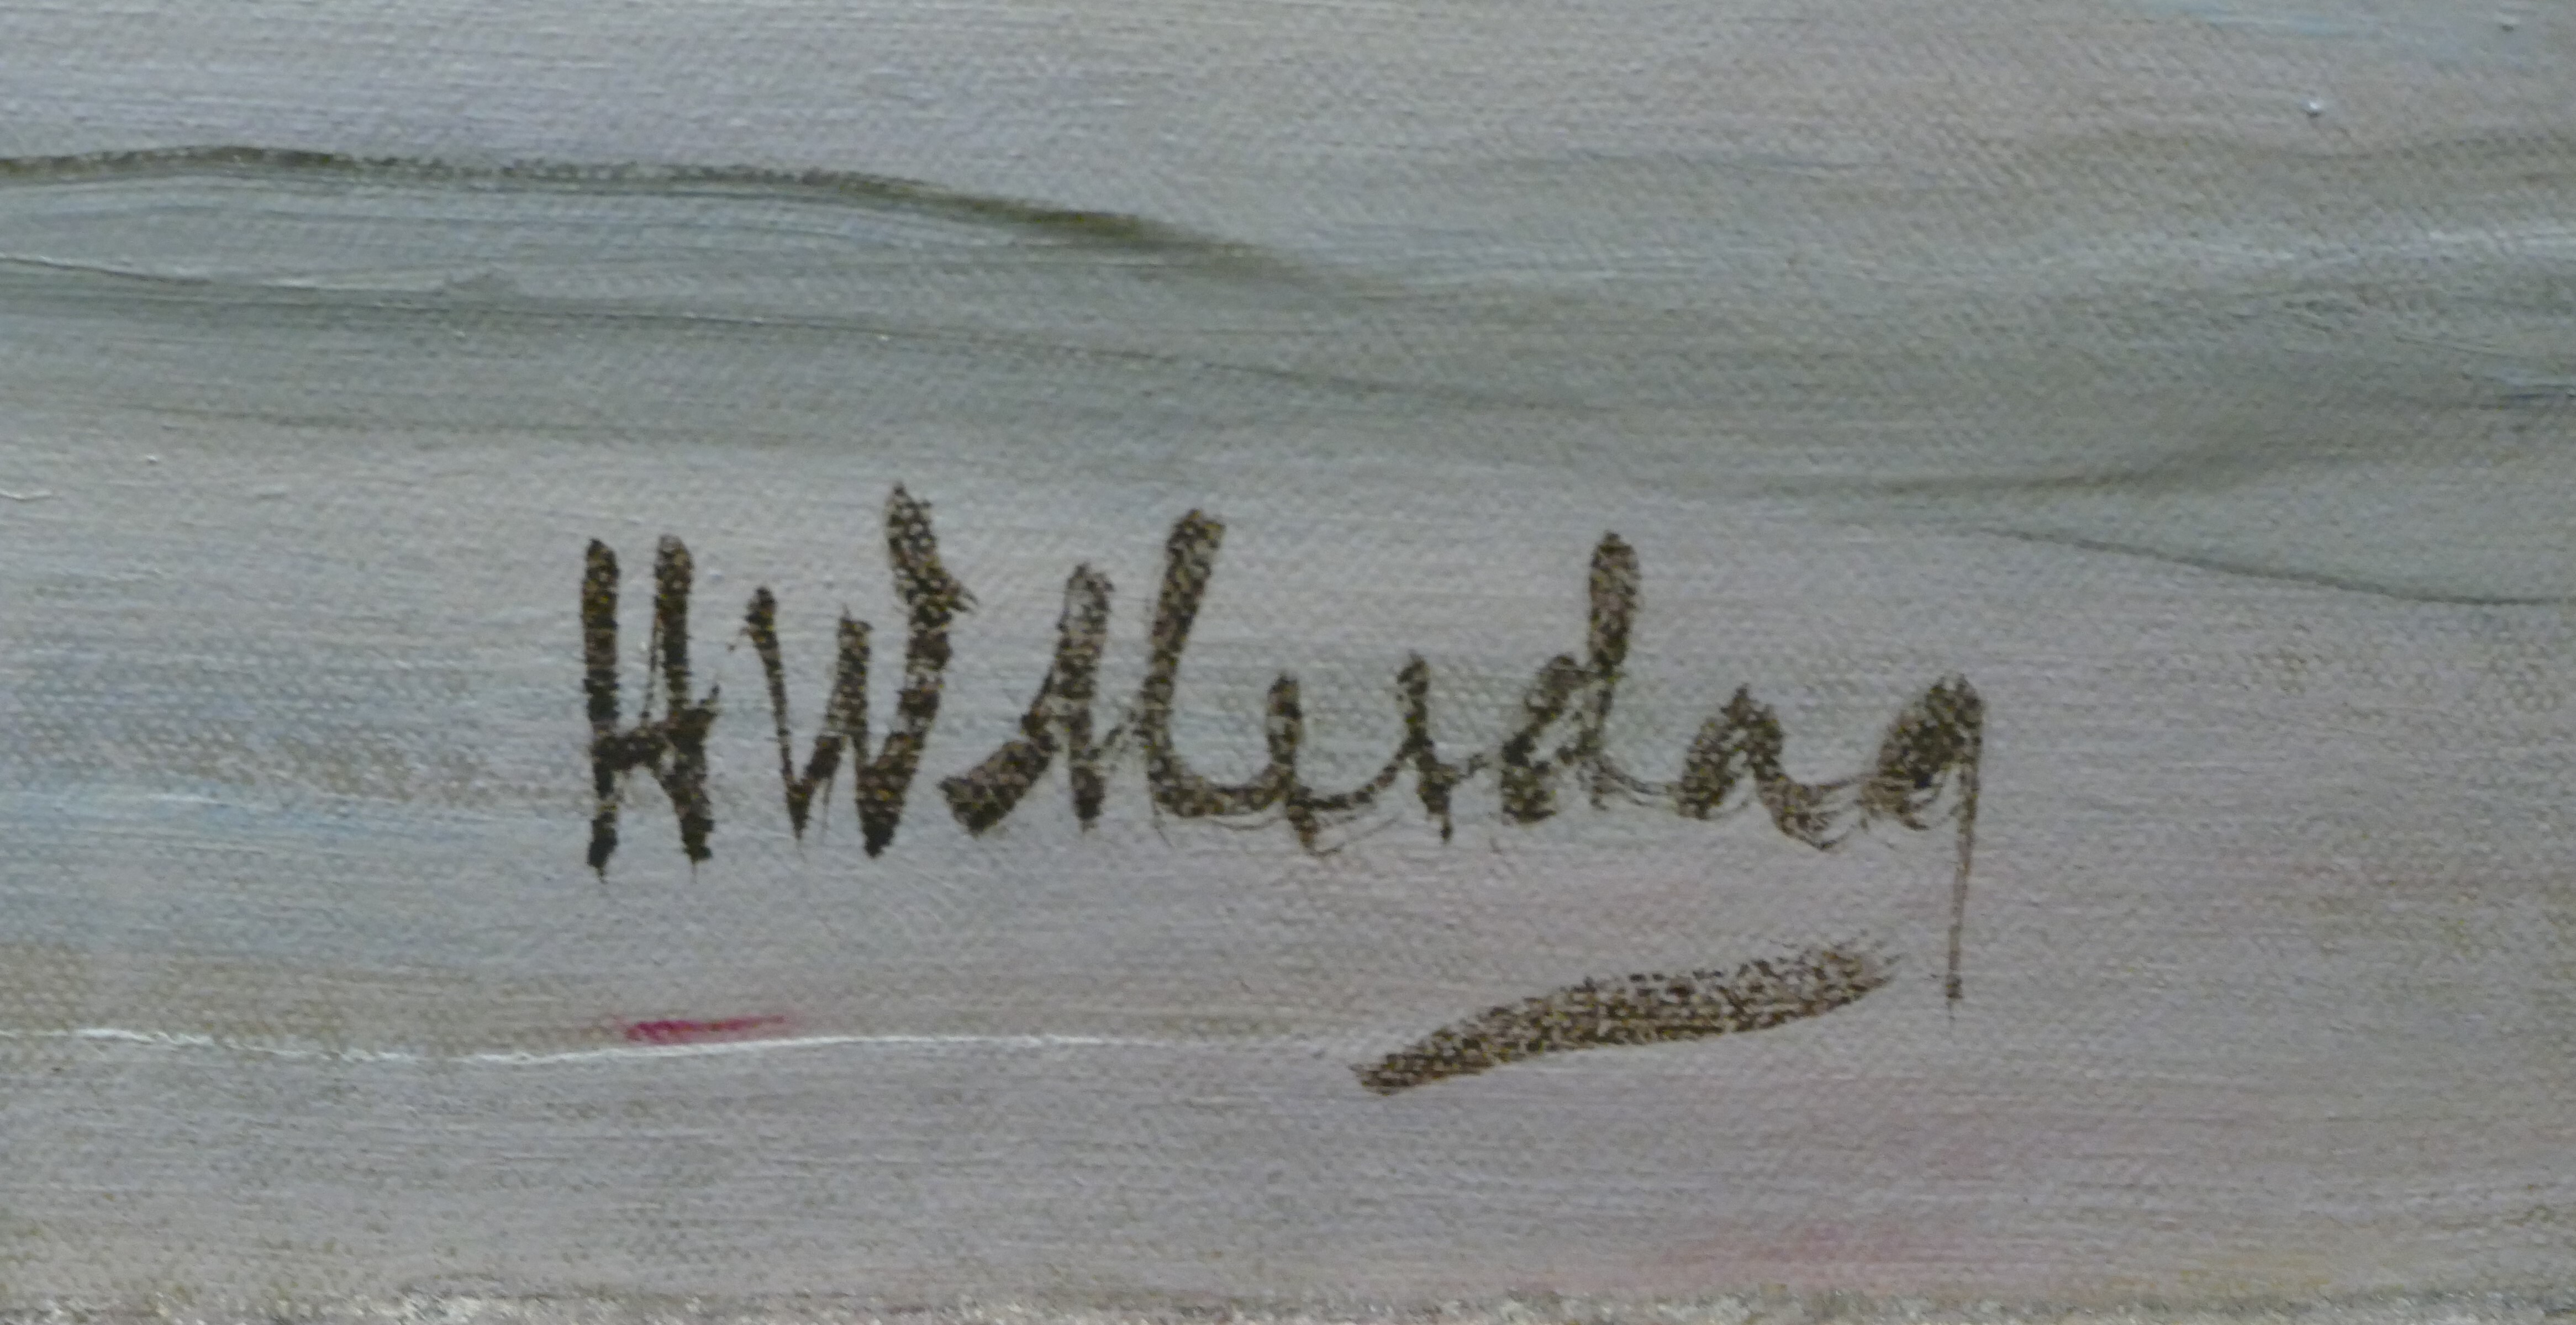
Signature of: hendrik willem mesdag